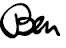
Signature of: ben vautier